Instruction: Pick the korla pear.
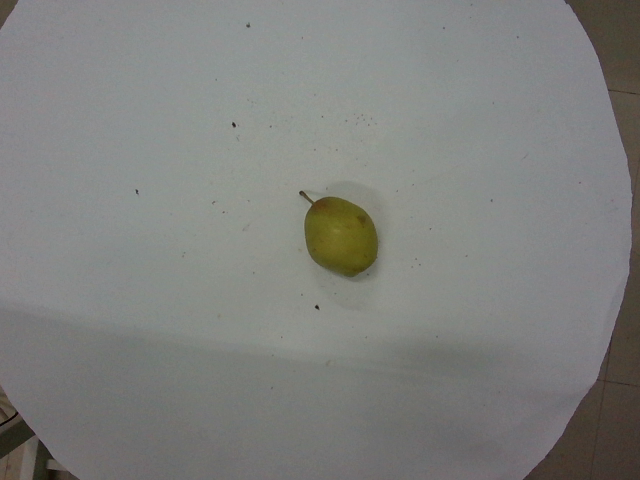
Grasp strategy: vertical